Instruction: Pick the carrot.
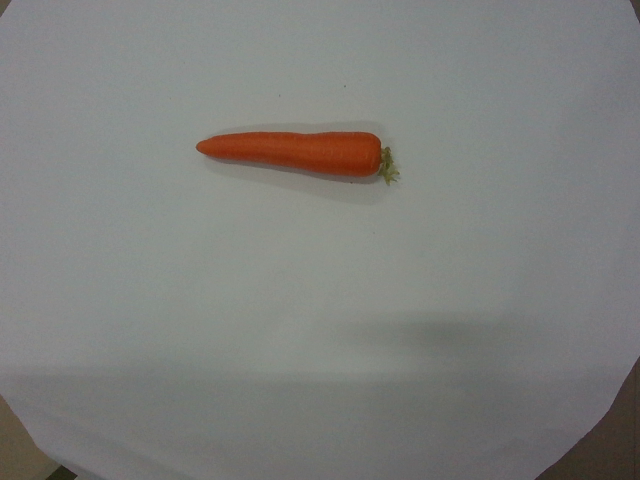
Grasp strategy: vertical